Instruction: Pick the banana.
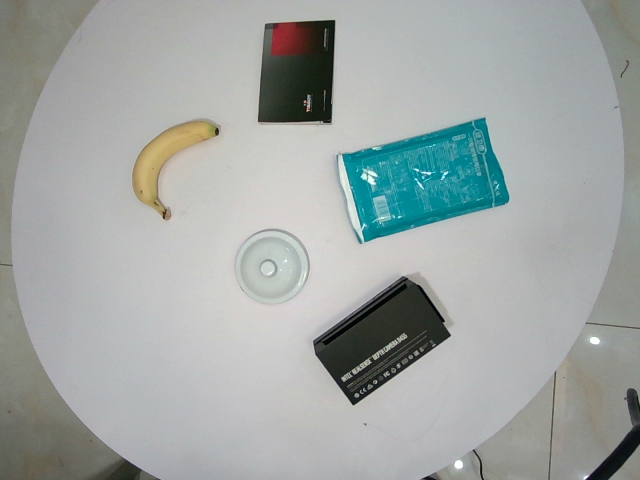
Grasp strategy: vertical